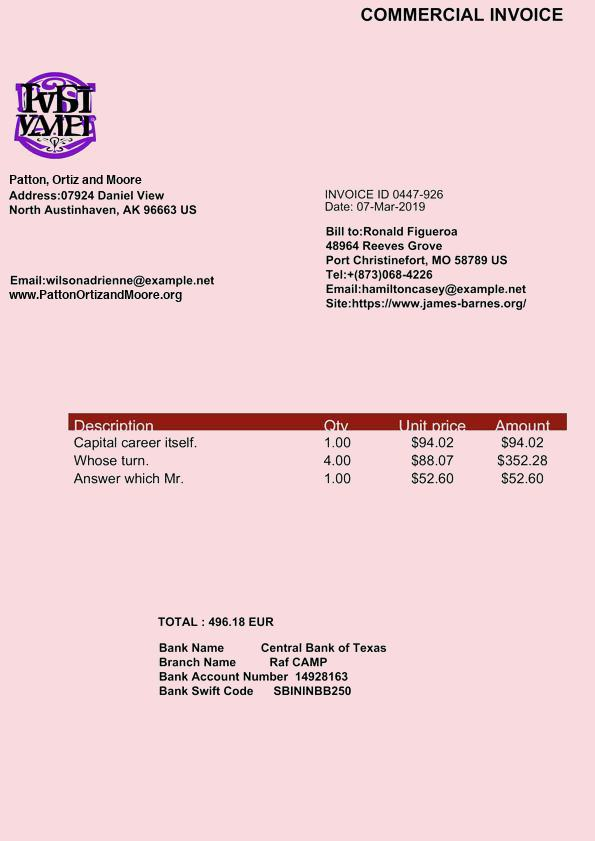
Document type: Invoice